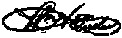
Signature of: william henry eustis